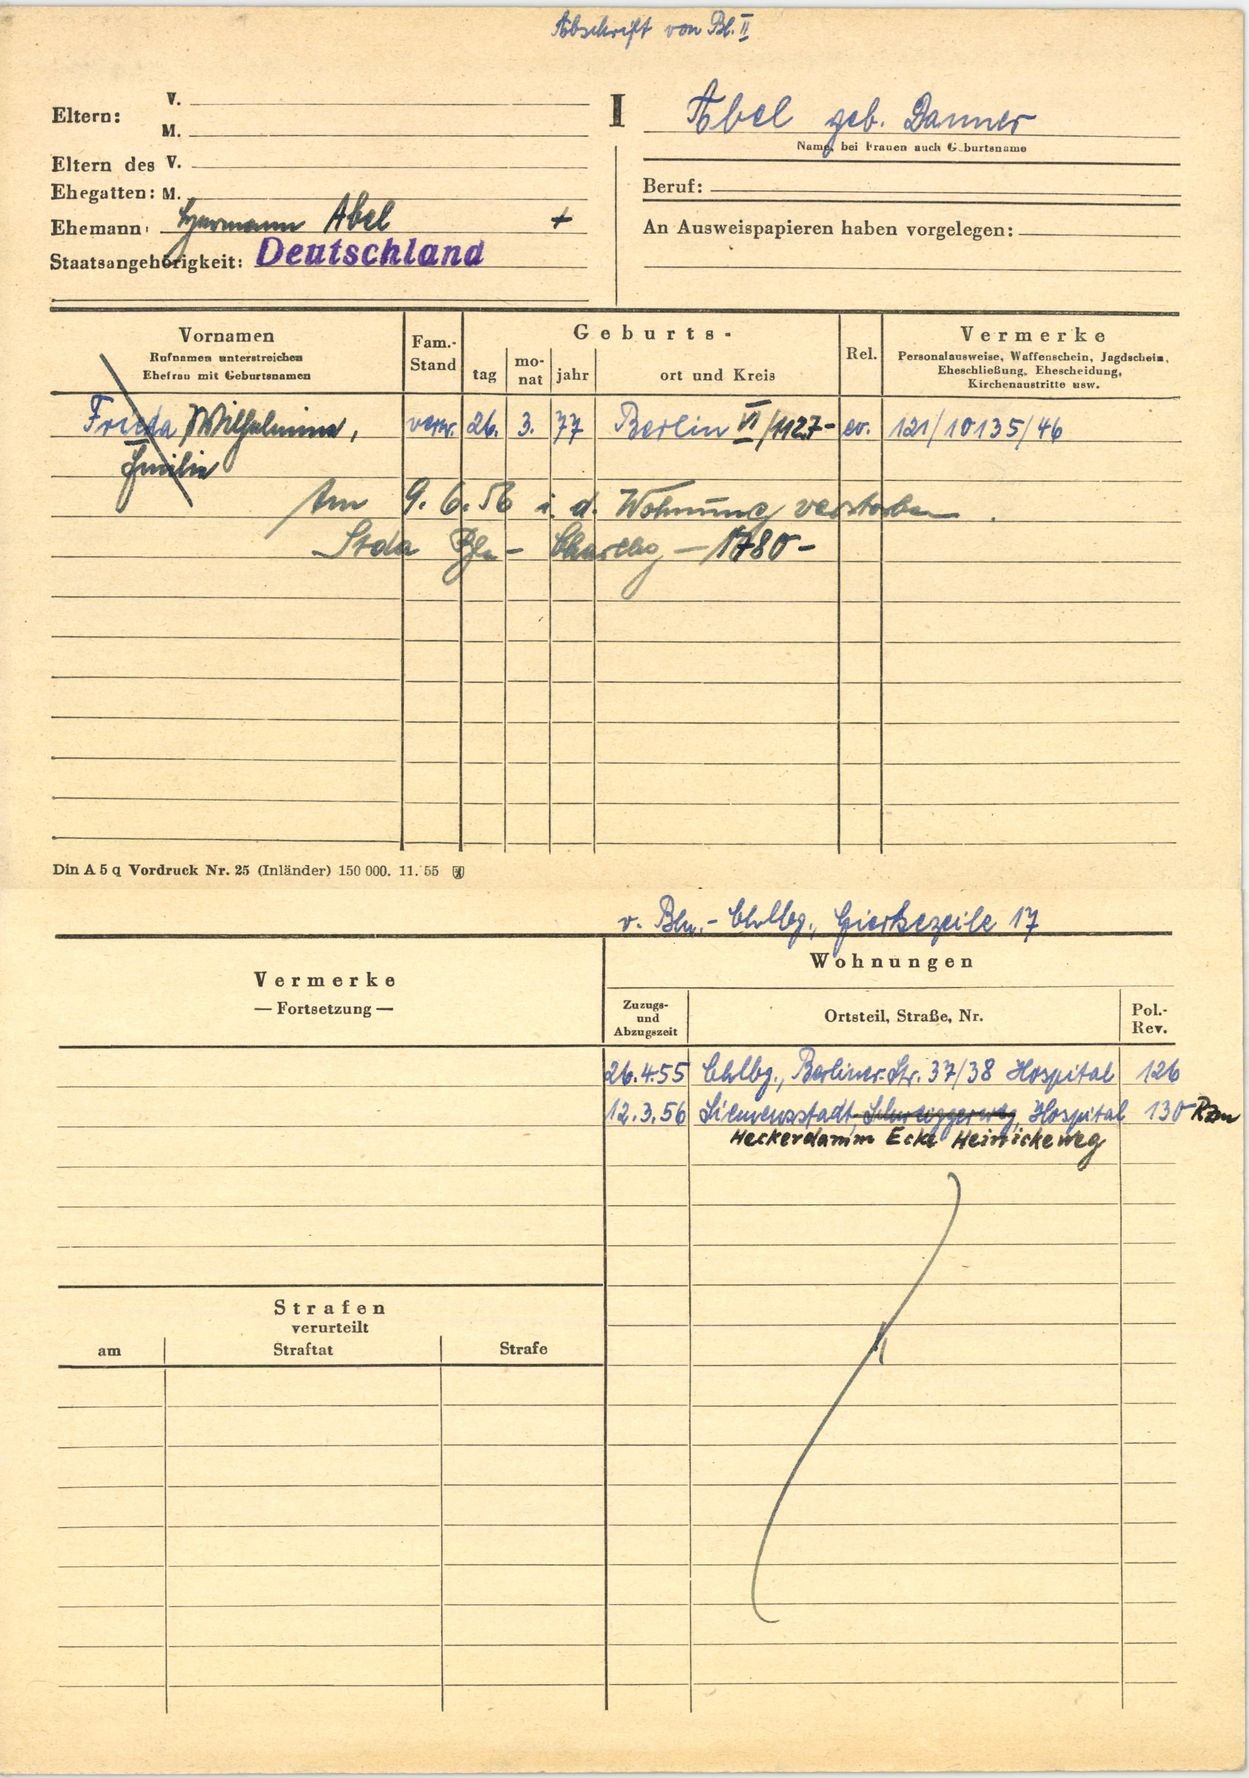
Abel geb. Danner